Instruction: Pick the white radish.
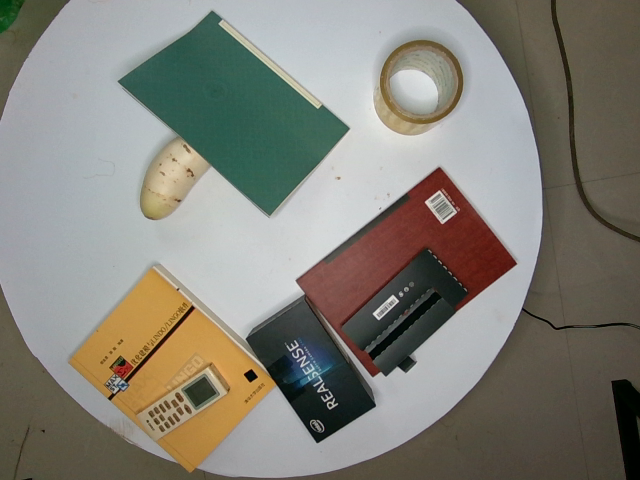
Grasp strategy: vertical